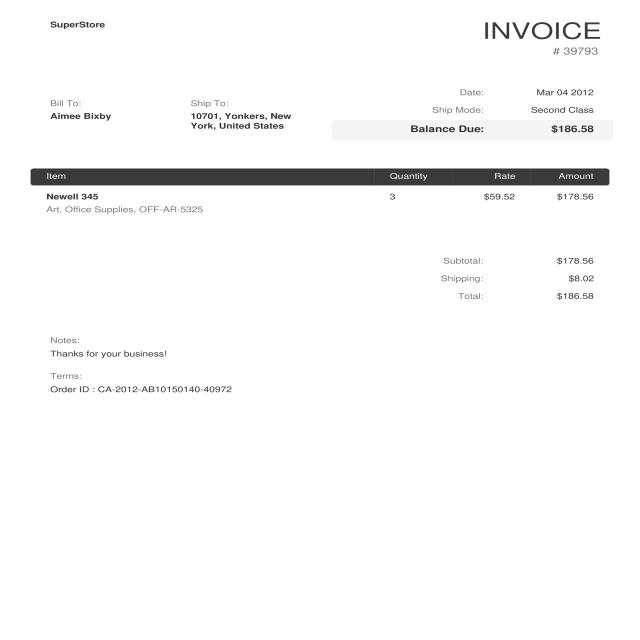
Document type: Invoice